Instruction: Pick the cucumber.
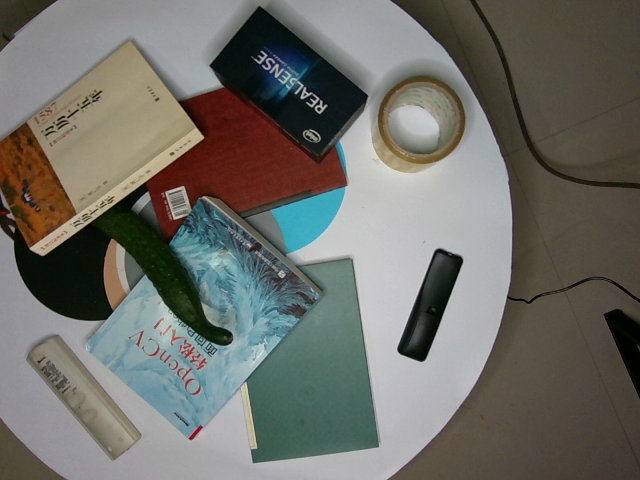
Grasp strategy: vertical